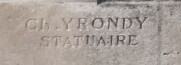
Signature of: charles yrondi